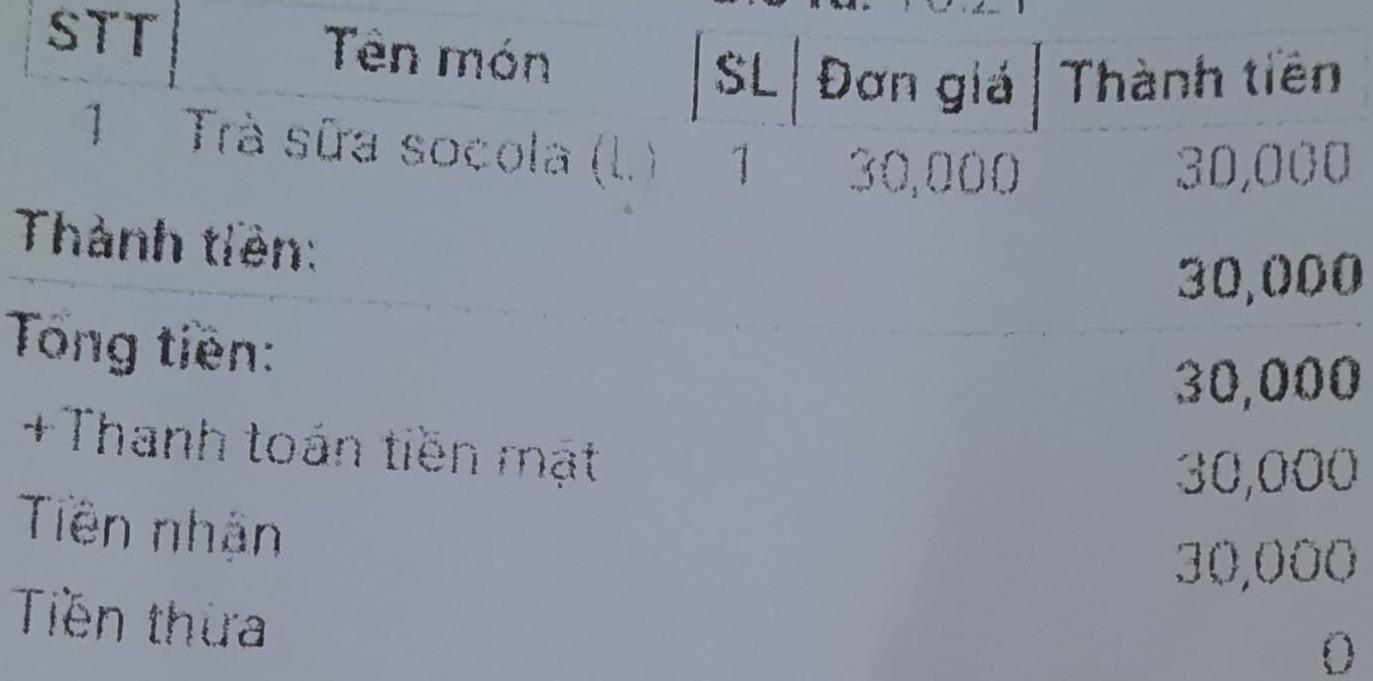
<table>
<tr>
<th>STT</th>
<th>Tên món</th>
<th>SL</th>
<th>Đơn giá</th>
<th>Thành tiền</th>
</tr>
<tr>
<td>1</td>
<td>Trà sữa socola (L)</td>
<td>1</td>
<td>30,000</td>
<td>30,000</td>
</tr>
</table>

Thành tiền: 30,000
Tổng tiền: 30,000
+ Thanh toán tiền mặt 30,000
Tiền nhận 30,000
Tiền thừa 0